Question: What could the diagnosis suggest?
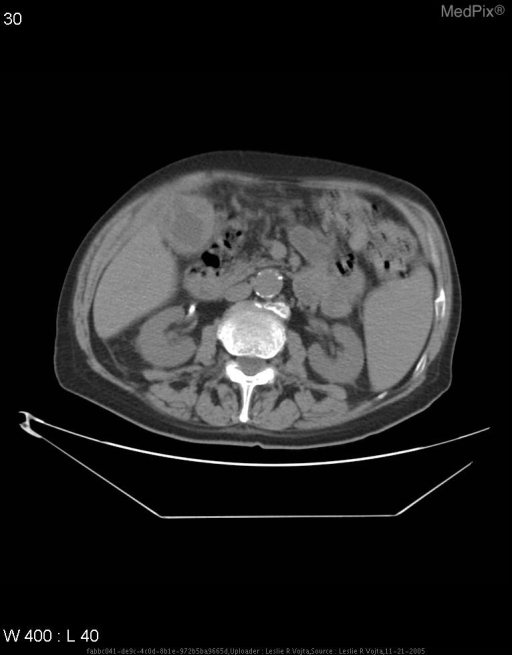
Answer: The possible diagnosis includes For CT findings:

Acute calculous cholecystitis
Acute acalculous cholecystitis
Chronic cholecystitis (cholesteroloses)
Gall bladder carcinoma.